Question: What appears to be the issue?
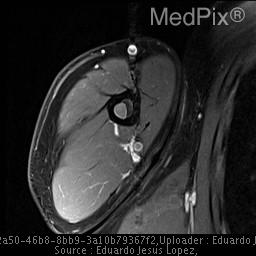
Answer: The findings suggest •  Plain film RUE - Endjavascript:void(null);osteal scalloping and lucency within the mid to proximal shaft of the right humerus.

•  Plain MR of the right shoulder - Multiloculated cystic lesion of proximal humerous with some solid component and associated endosteal remodeling without evidence of cortical breakthru.

•  MRI of the right humerus w/ contrast -
Multifocal, predominantly cystic multiloculated circumscribed bony lesions spare the humeral epiphyses, the largest proximal metaphyseal lesion measuring approximately 5.2 cm in its maximum diameter.  The lesions exhibit predominantly peripheral enhancement and a mild increase in central T1 intensity suggesting a proteinaceous/fibrous matrix.  No overlying cortical disruption is seen in the setting of grossly stable associated endosteal scalloping.  No circumferential soft tissue abnormality is identified.. Multifocal, predominantly cystic multiloculated circumscribed bony lesions spare the humeral epiphyses, the largest proximal metaphyseal lesion measuring approximately 5.2 cm in its maximum diameter.  The lesions exhibit predominantly peripheral enhancement and a mild increase in central T1 intensity suggesting a proteinaceous/fibrous matrix.  No overlying cortical disruption is seen in the setting of grossly stable associated endosteal scalloping.  No circumferential soft tissue abnormality isidentified.. The patient might have a history of A 29-year-old man with injury to right shoulder while lifting weights. Clinically diagnosed with rotator cuff biceps tendinitis..